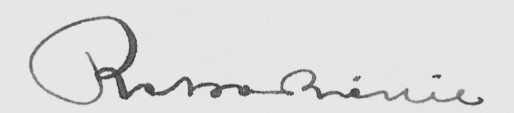
Signature of: q136296002